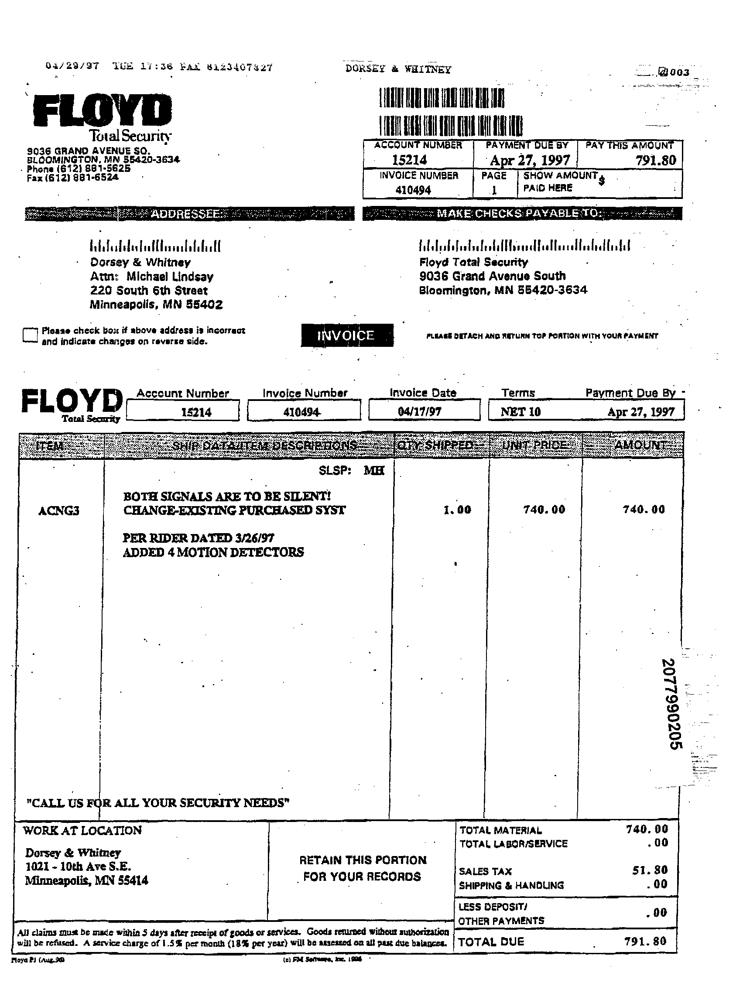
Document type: Invoice